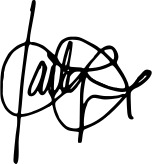
Signature of: jackie trad